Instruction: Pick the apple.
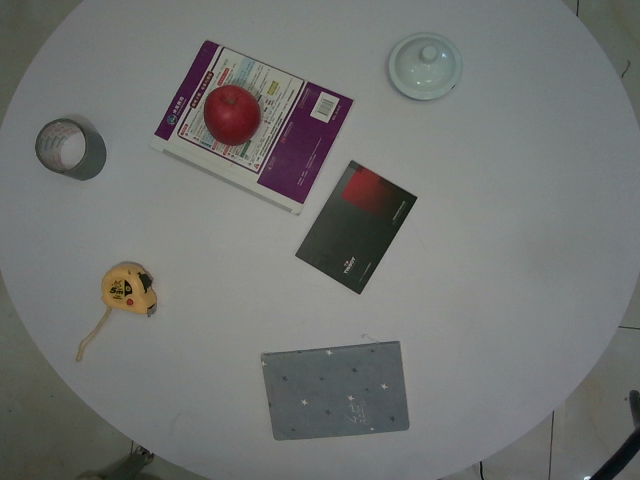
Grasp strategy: vertical